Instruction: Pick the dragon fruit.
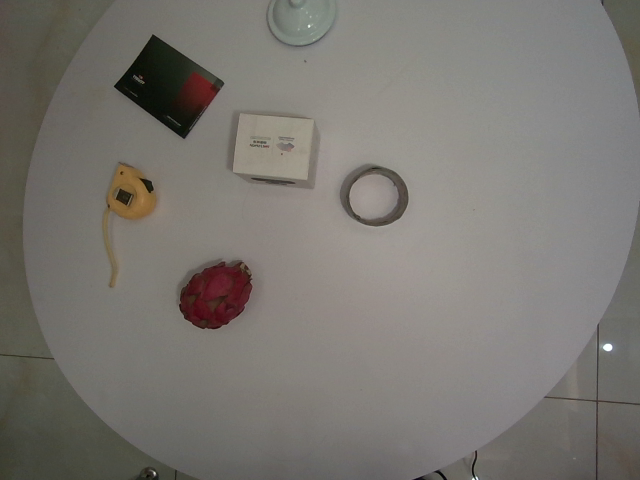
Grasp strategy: vertical